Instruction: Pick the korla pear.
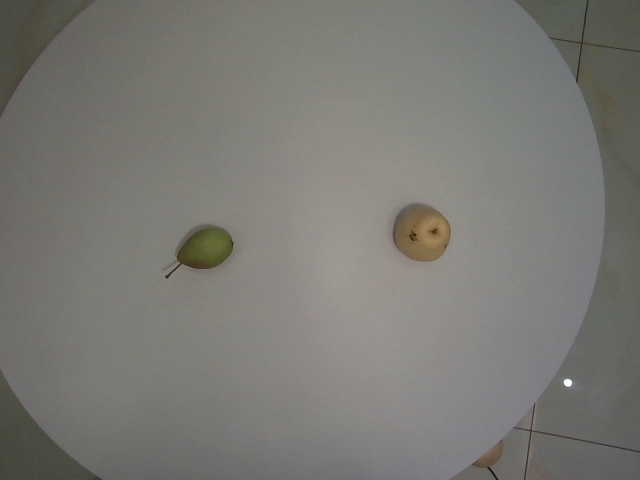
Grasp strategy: vertical